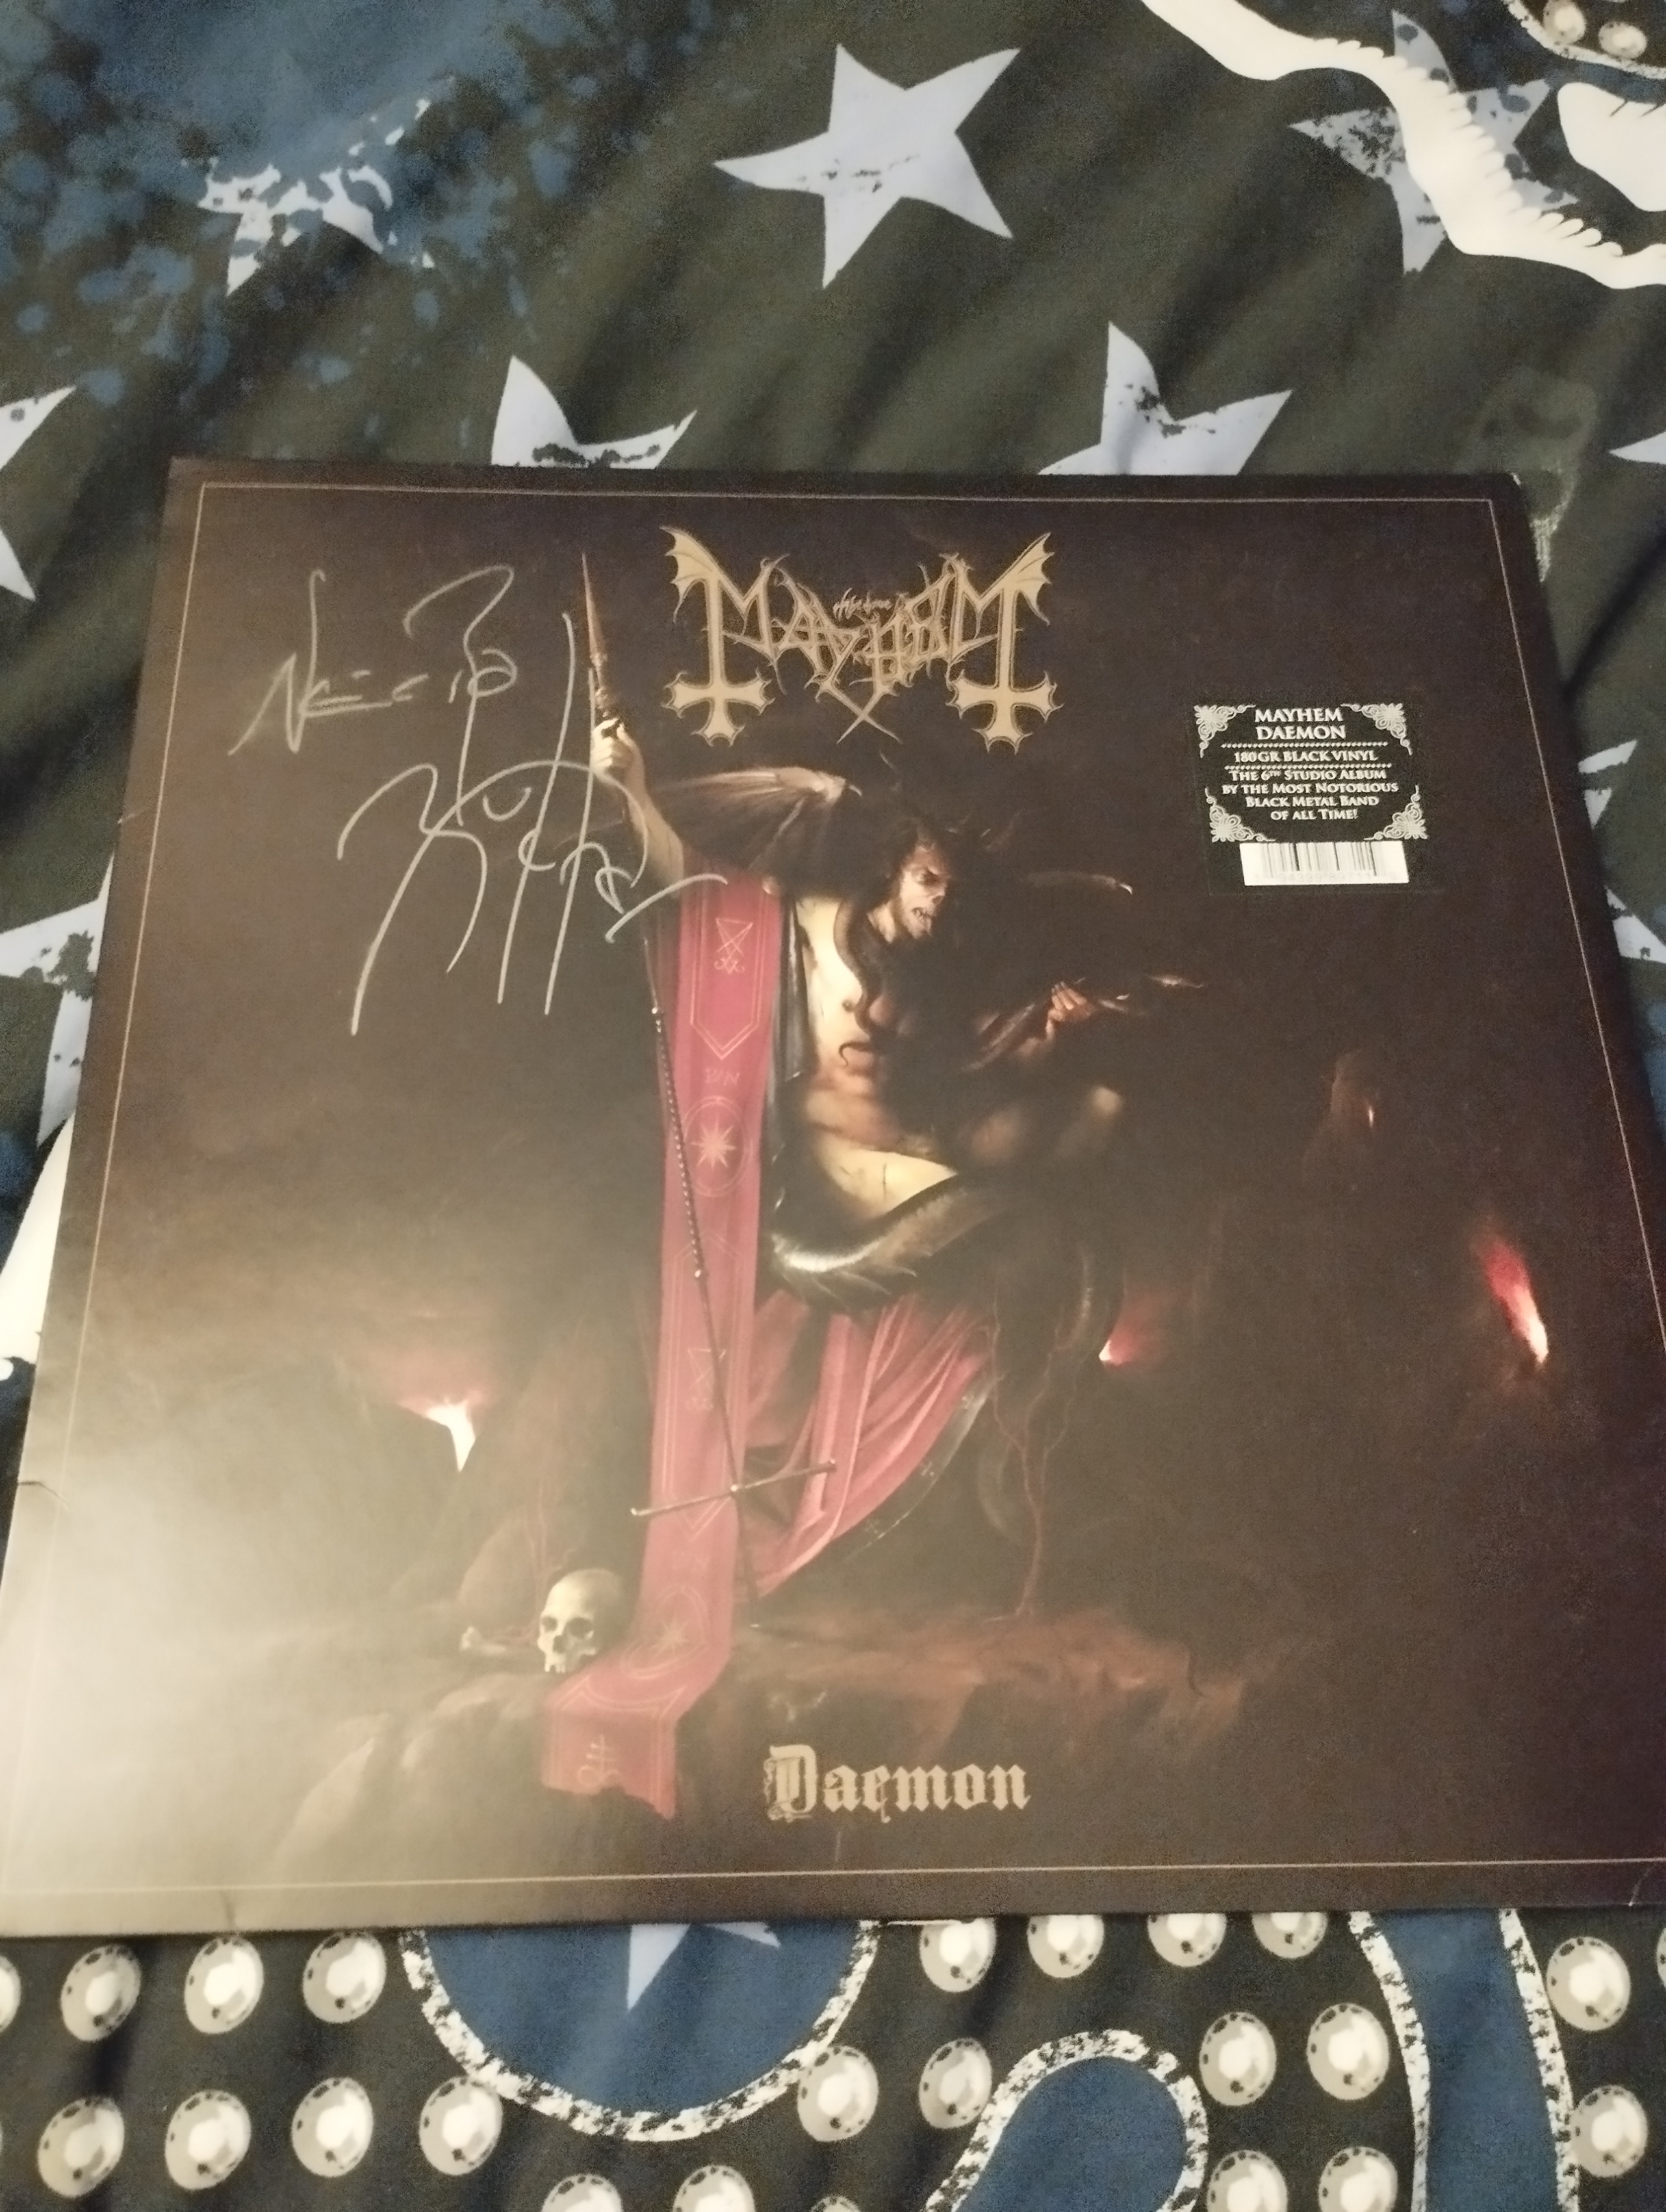
Signature of: necrobutcher